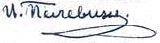
Signature of: ivan pelevin